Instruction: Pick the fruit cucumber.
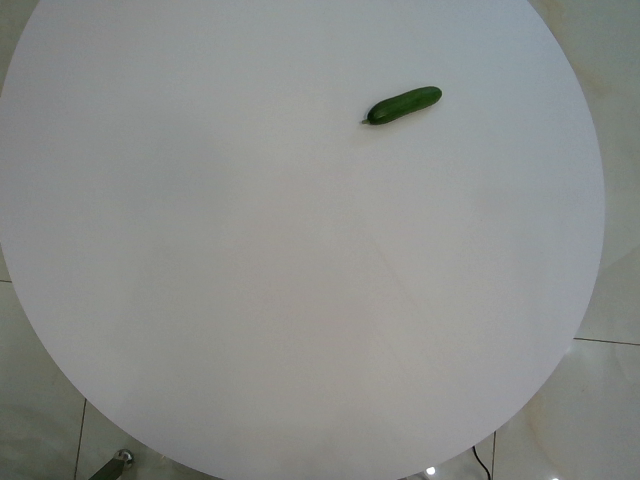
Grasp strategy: vertical